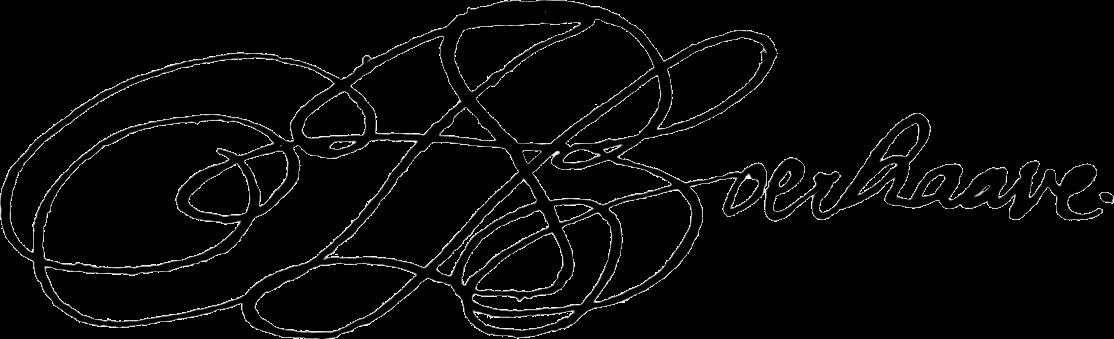
Signature of: herman boerhaave